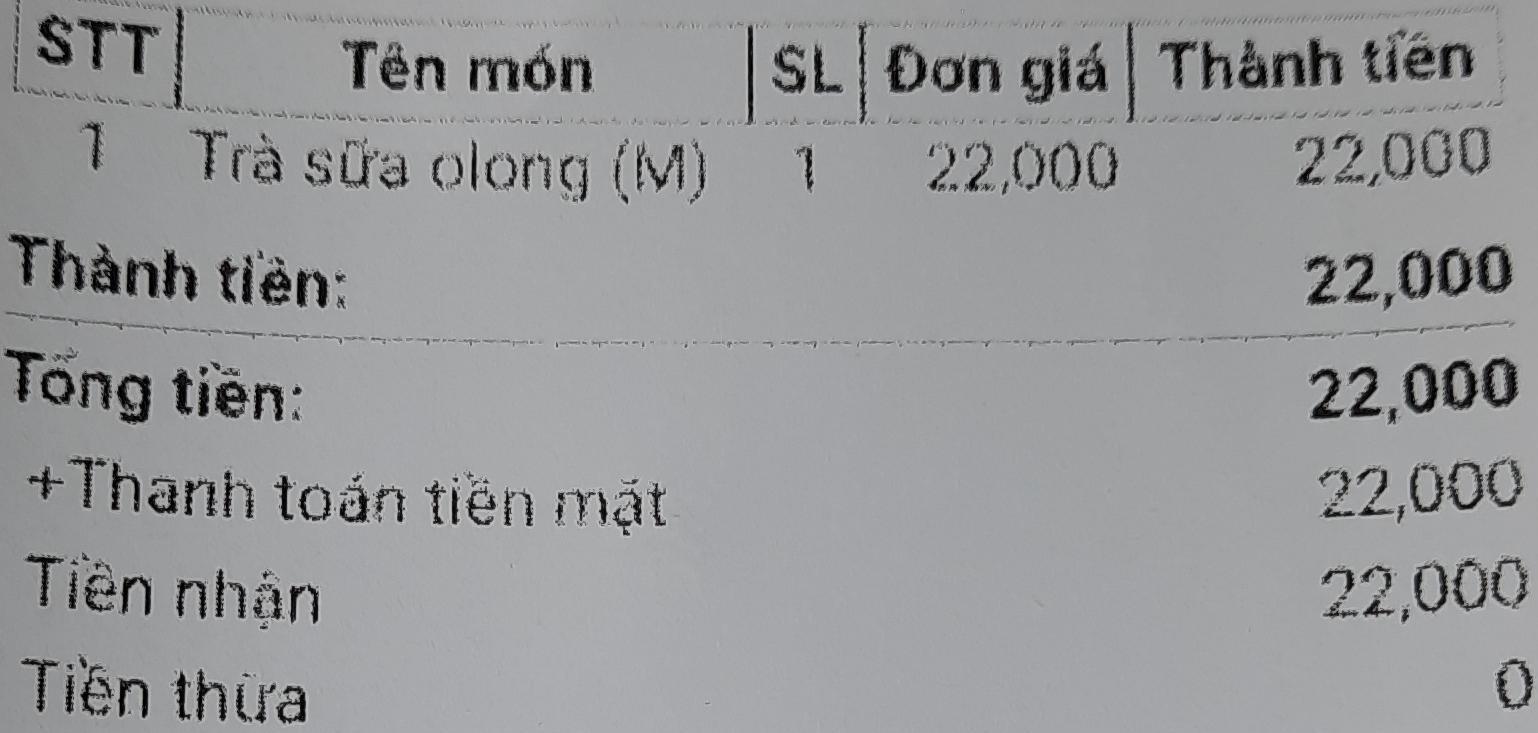
<table>
<tr>
<th>STT</th>
<th>Tên món</th>
<th>SL</th>
<th>Đơn giá</th>
<th>Thành tiền</th>
</tr>
<tr>
<td>1</td>
<td>Trà sữa olong (M)</td>
<td>1</td>
<td>22,000</td>
<td>22,000</td>
</tr>
</table>

Thành tiền: 22,000
Tổng tiền: 22,000
+Thanh toán tiền mặt 22,000
Tiền nhận 22,000
Tiền thừa 0